Question: What could the diagnosis suggest?
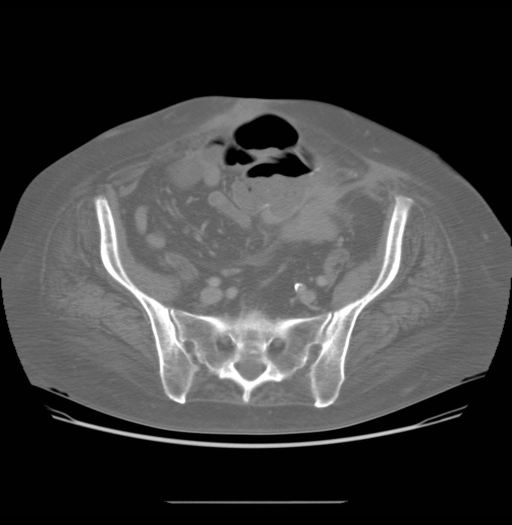
Answer: The possible diagnosis includes Ileo-rectal fistua.